Question: What do the imaging results show?
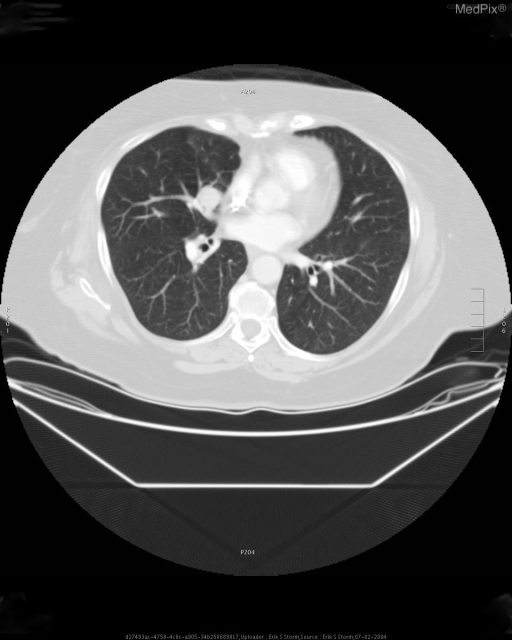
Answer: The imaging shows PA/Lat CXR:  There is irregularity to the contour of the right hilum on the PA view.  On the lateral view, there is a central, RML nodule which when going back to the PA, can barely be seen.

Axial CT:  Note the round, smooth nodule just anterior to the takeoff of the medial RML bronchus.  There is no calcification, and no strong enhancement with intravenous contrast.  The lesion does not appear to involve the bronchial lumen.

Coronal CT reformation:  Round nodule superior to the RML bronchus again demonstrated. 1.6 x 1.8cm right middle lobe nodule, adjacent/anterior to the medial segment bronchus..